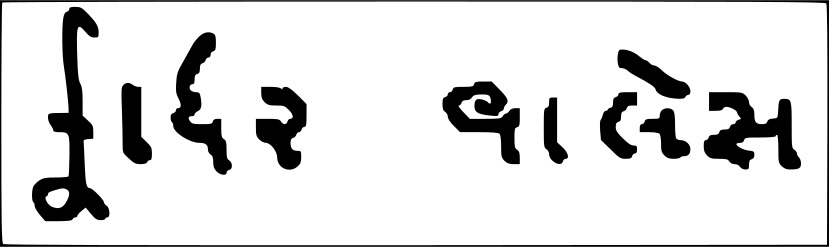
Signature of: carlos g vallés